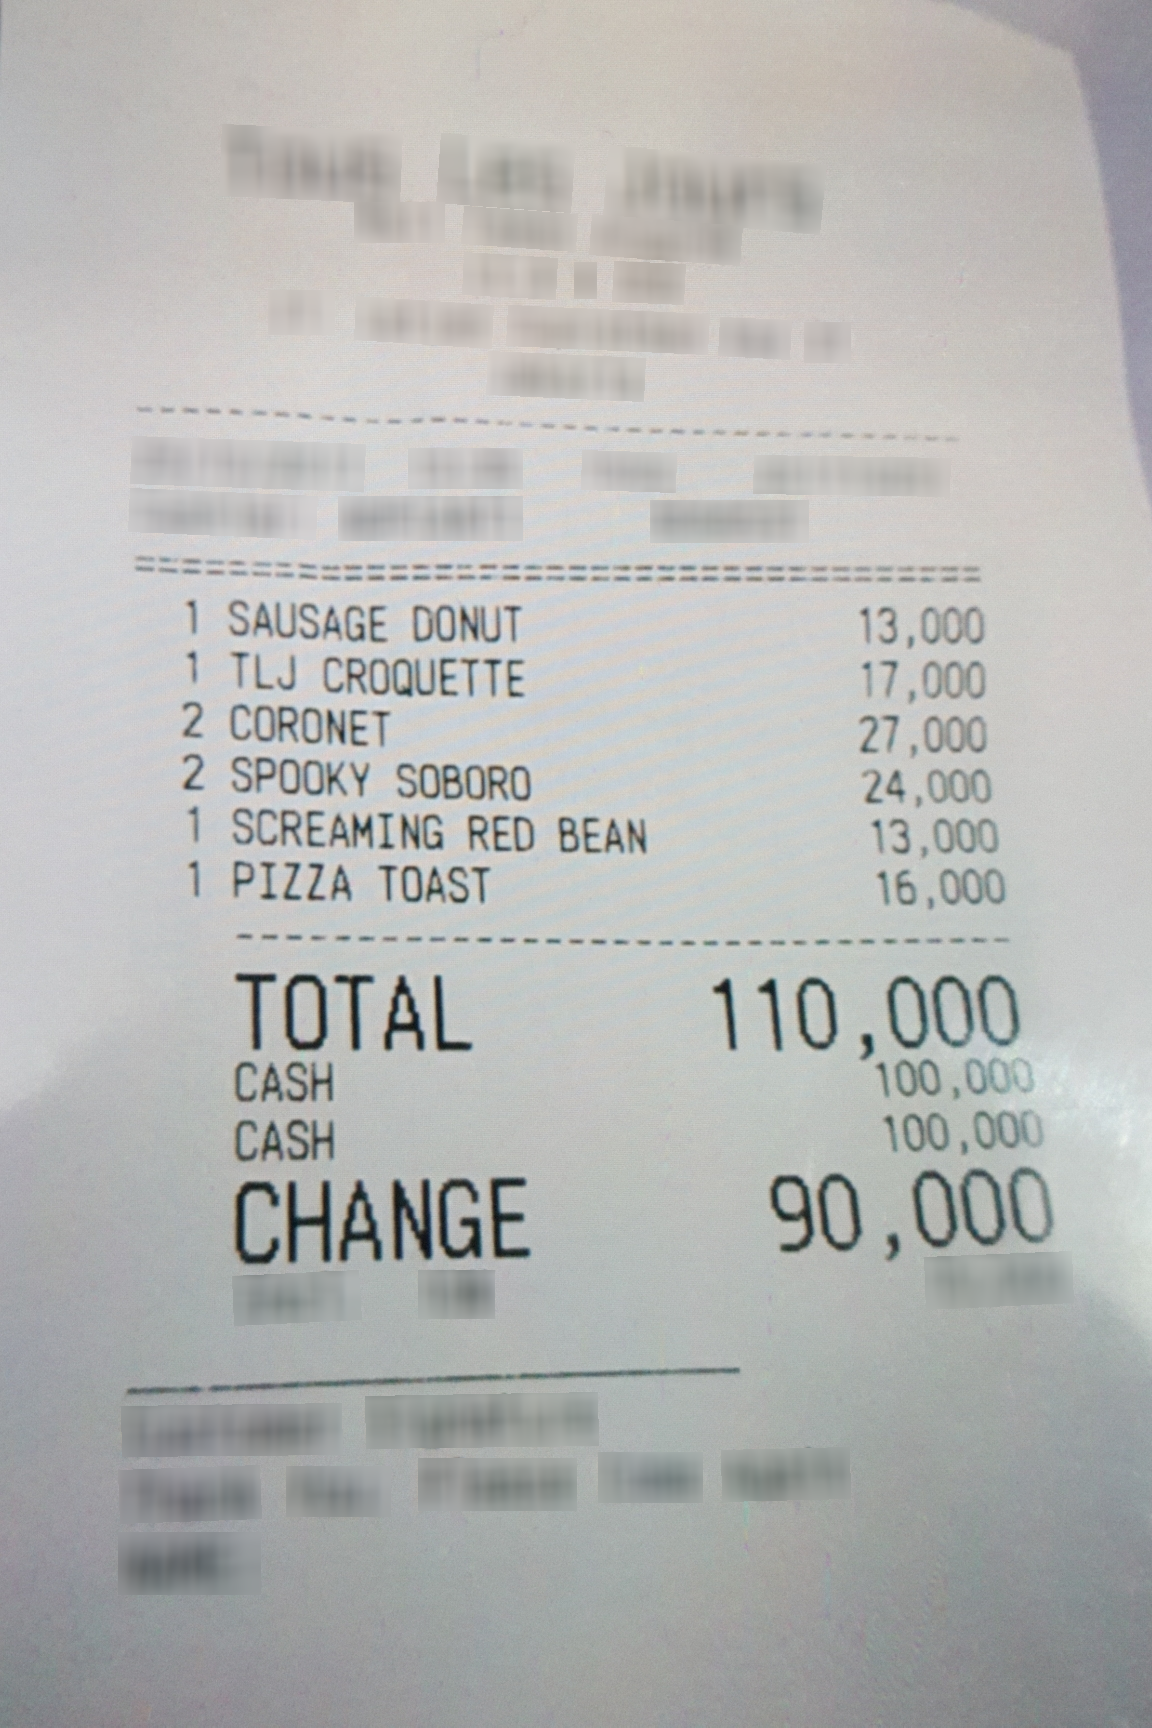
Number of items: 6
Total: 110,000
OCR text regions:
text: 1
text: SAUSAGE
text: DONUT
text: 13,000
text: 1
text: TLJ
text: CROQUETTE
text: 17,000
text: 2
text: CORONET
text: 27,000
text: 2
text: SPOOKY
text: SOBORO
text: 24,000
text: 1
text: SCREAMING
text: RED
text: BEAN
text: 13,000
text: 1
text: PIZZA
text: TOAST
text: 16,000
text: TOTAL
text: 110,000
text: CASH
text: 100,000
text: CASH
text: 100,000
text: CHANGE
text: 90,000